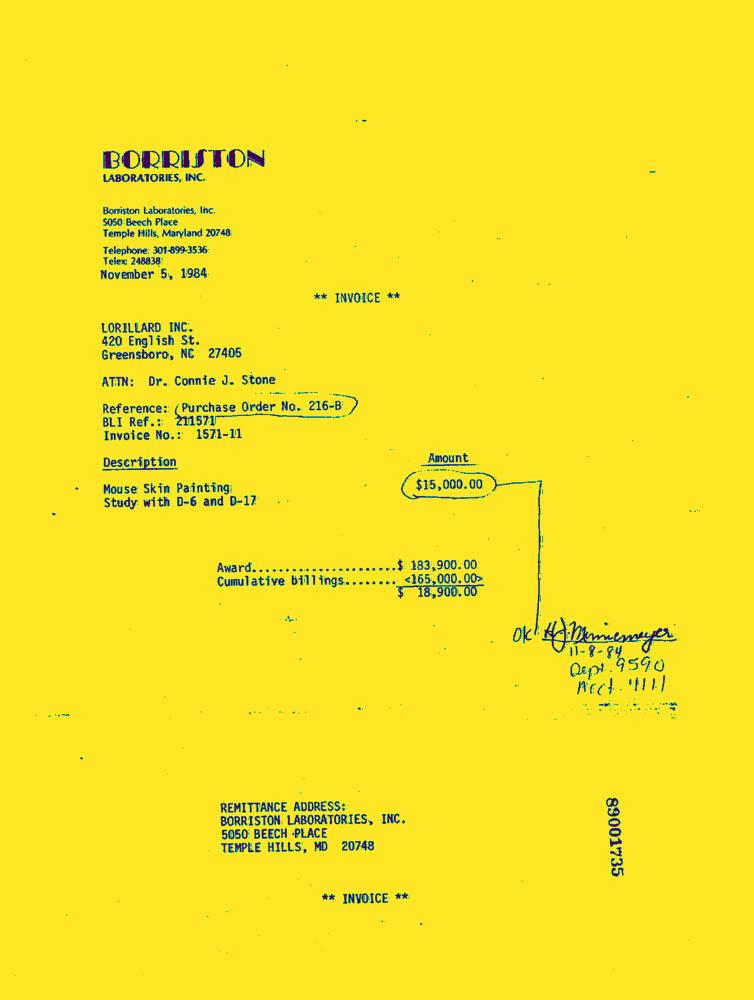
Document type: Invoice-Doc